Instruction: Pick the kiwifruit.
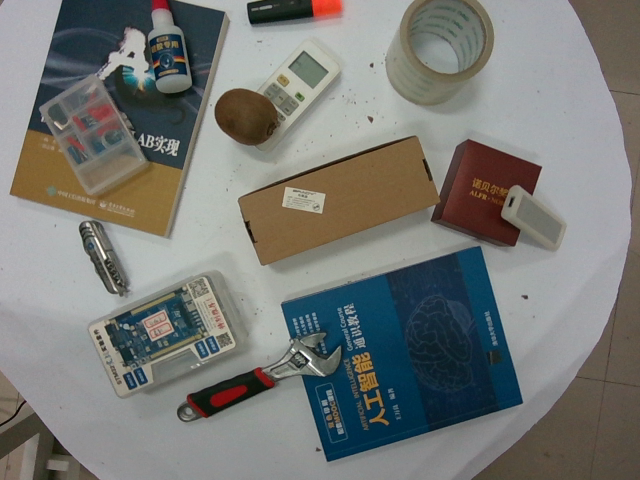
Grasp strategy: vertical